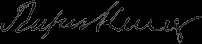
Signature of: rufus king